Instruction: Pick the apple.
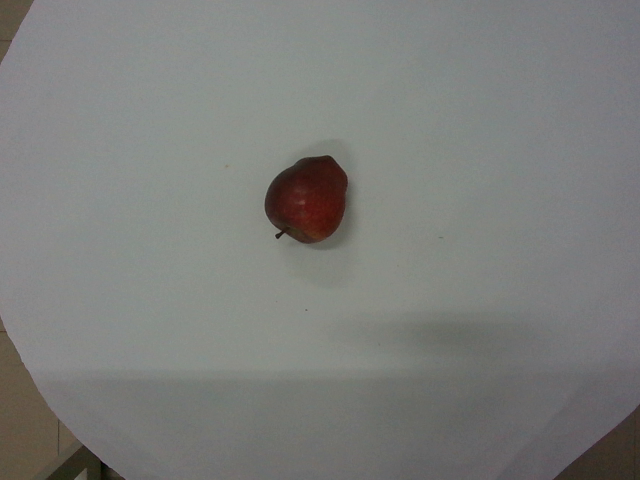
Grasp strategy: vertical